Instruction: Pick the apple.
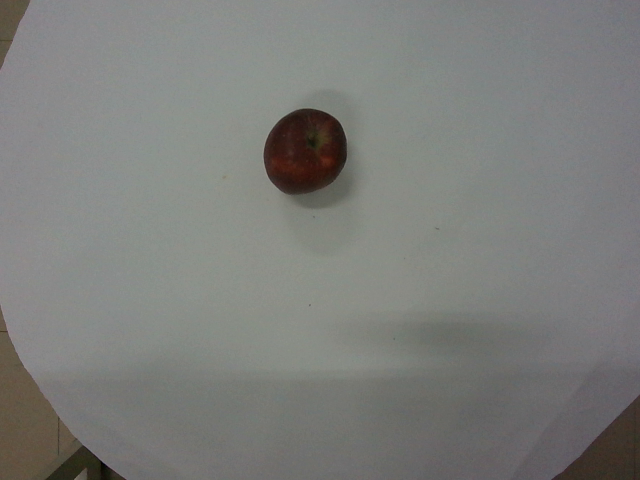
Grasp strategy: vertical